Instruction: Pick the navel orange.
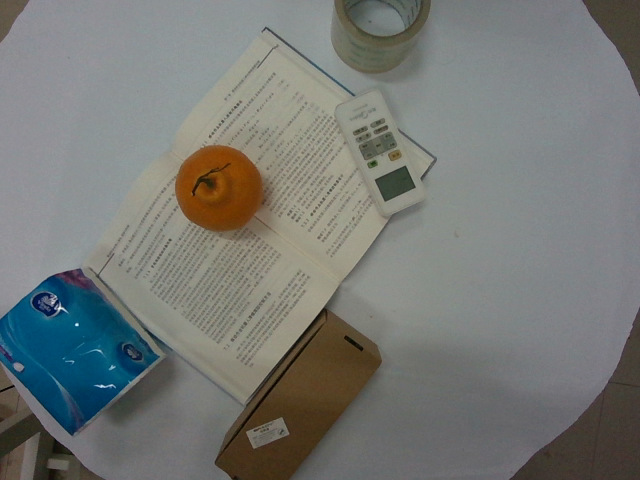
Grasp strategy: vertical